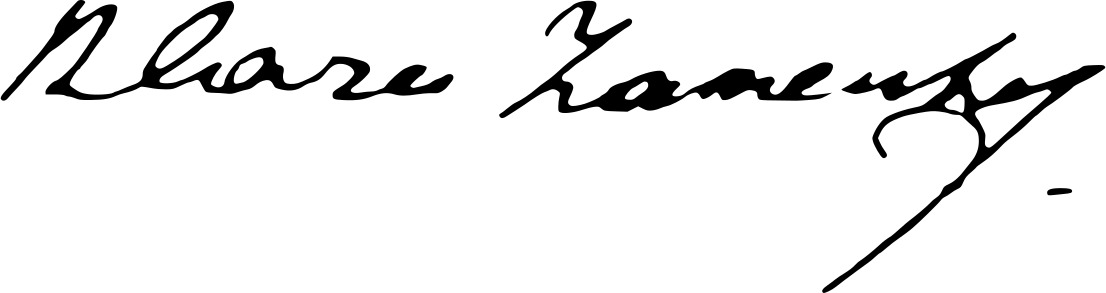
Signature of: klara zamenhof